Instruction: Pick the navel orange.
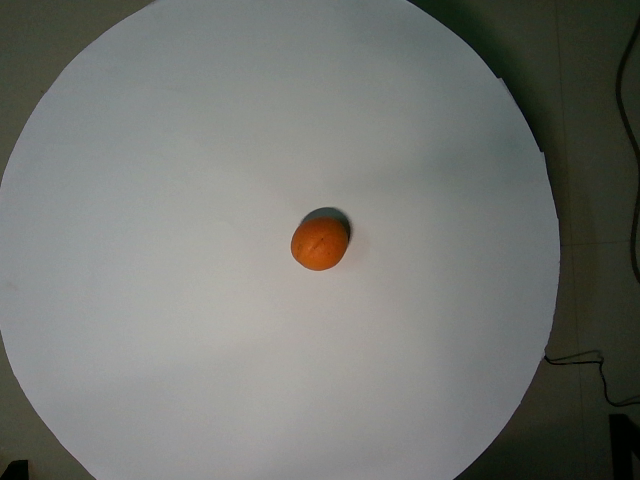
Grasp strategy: vertical